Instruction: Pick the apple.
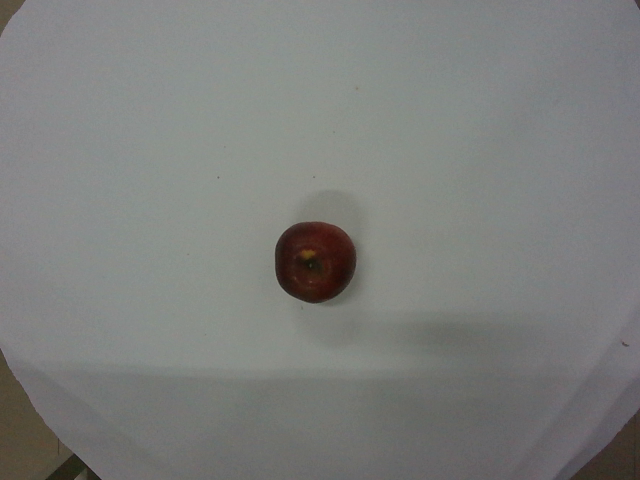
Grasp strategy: vertical